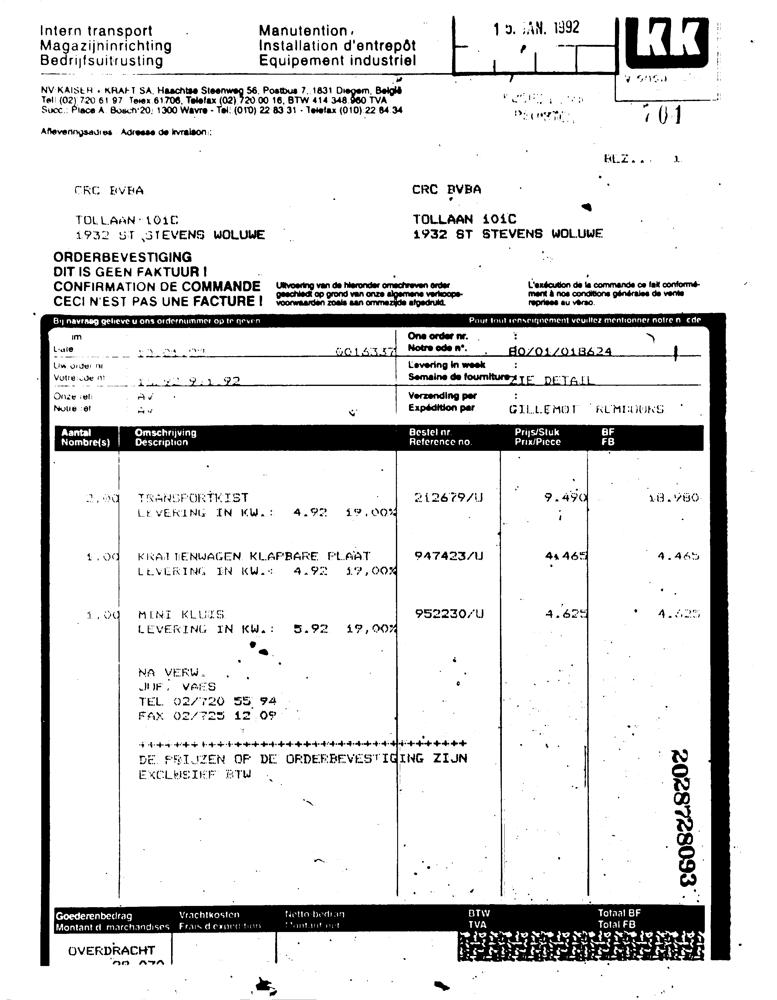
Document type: Invoice